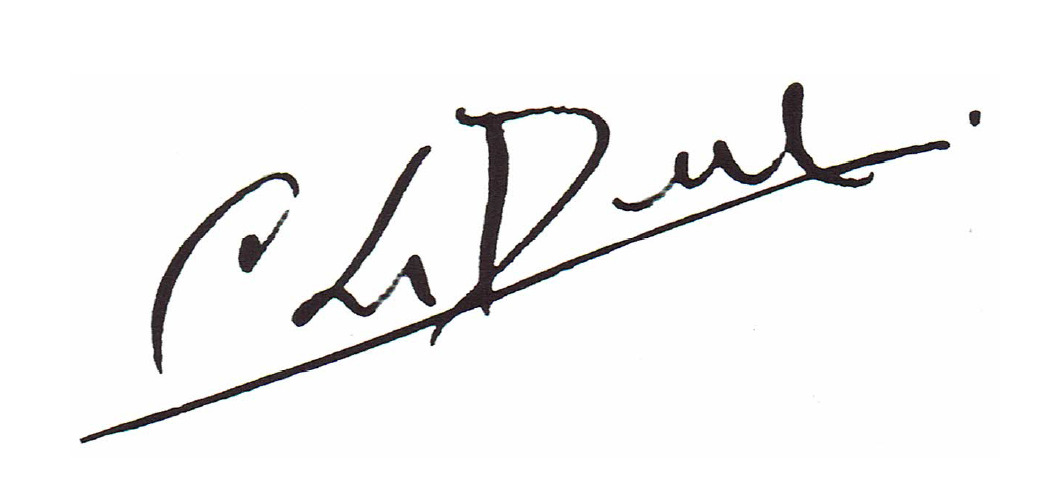
Signature of: carlos leduc